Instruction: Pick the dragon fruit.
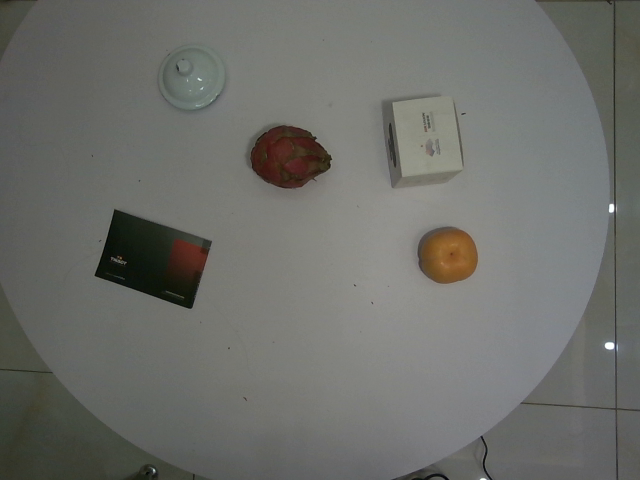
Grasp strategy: vertical